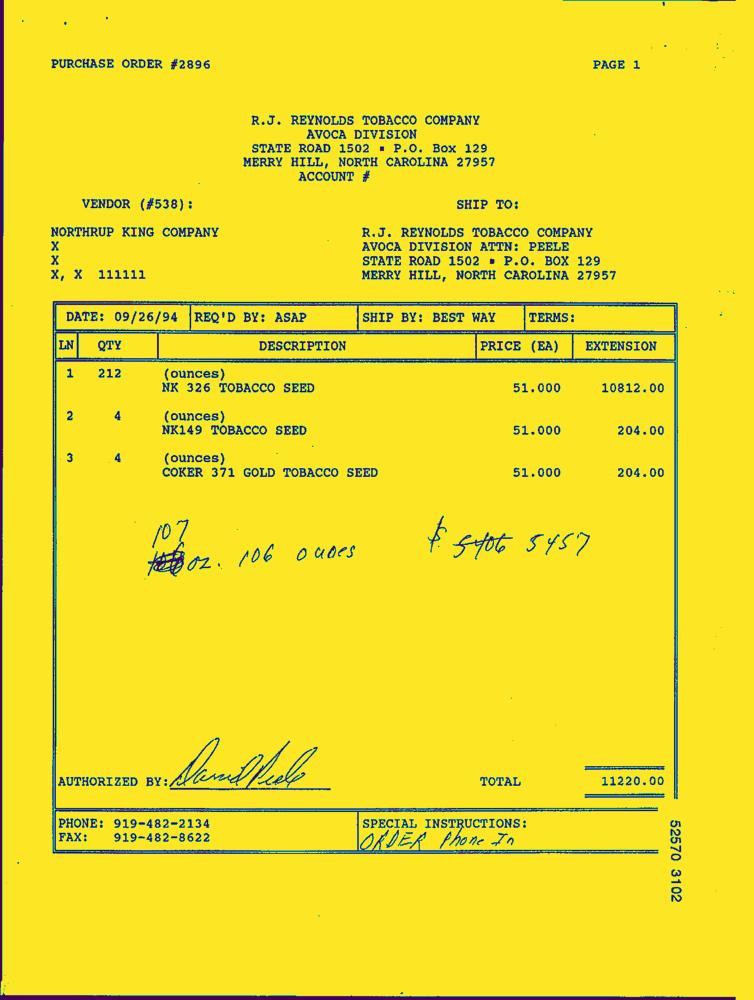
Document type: Invoice-Doc